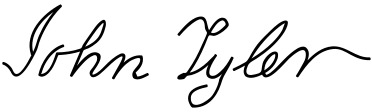
Signature of: john tyler